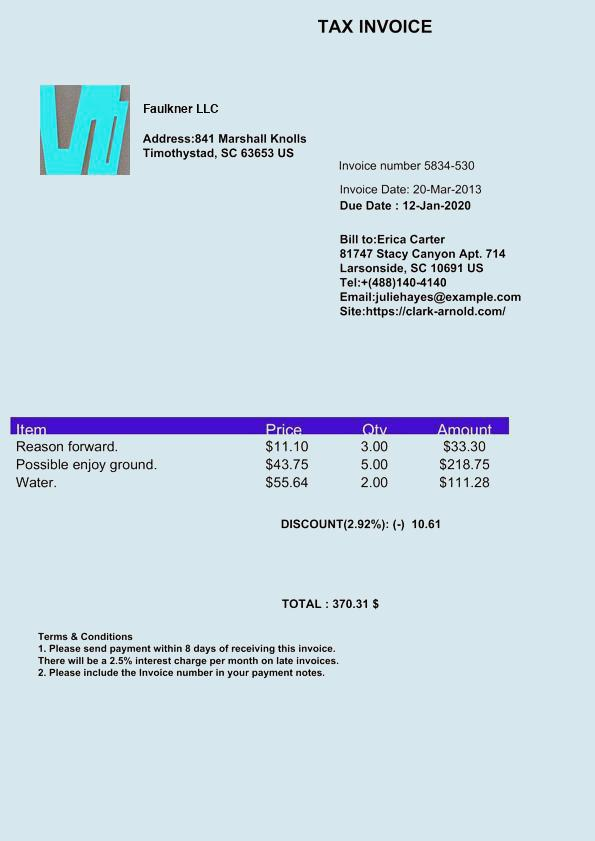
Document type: Invoice